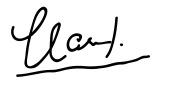
Signature of: prince claus prince consort of the netherlands